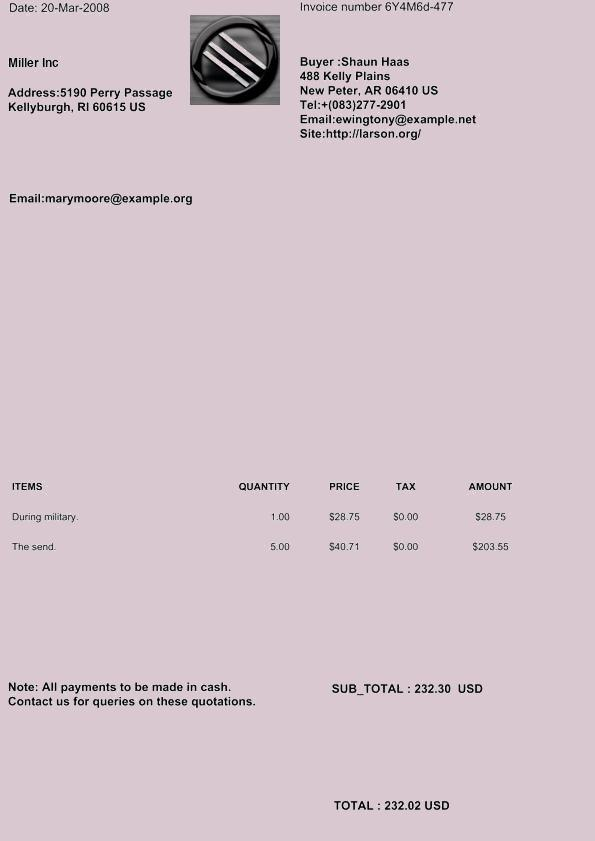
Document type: Invoice